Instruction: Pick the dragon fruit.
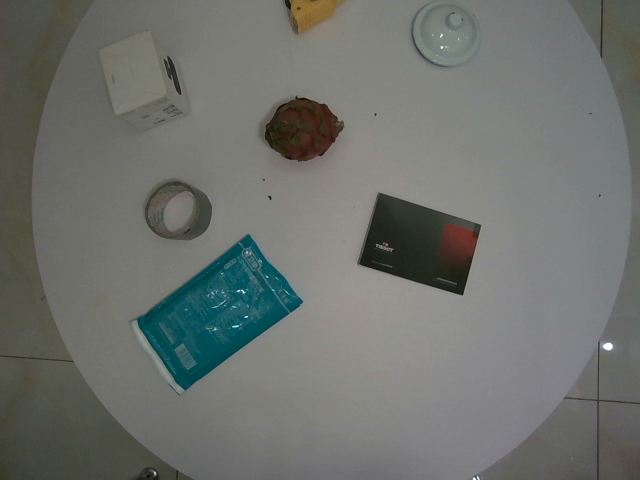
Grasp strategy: vertical